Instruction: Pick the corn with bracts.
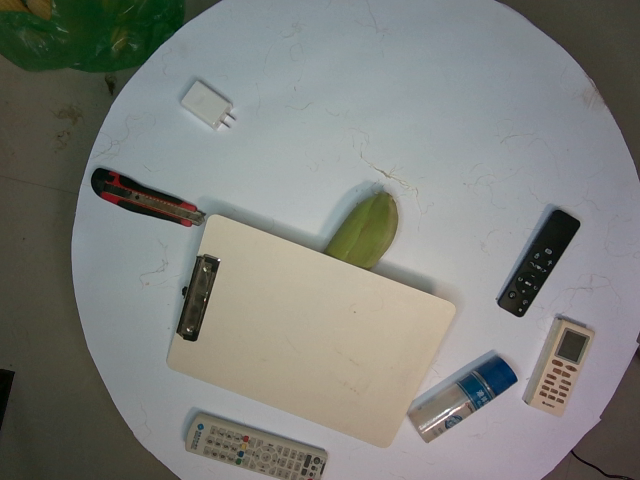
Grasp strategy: vertical